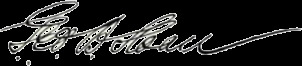
Signature of: george b sloan